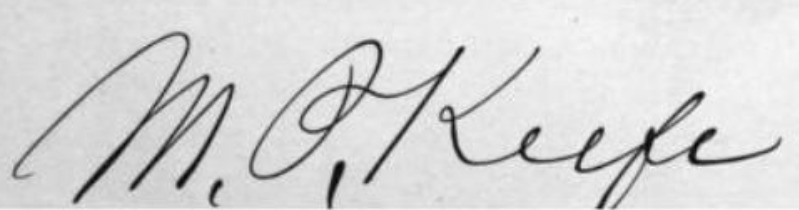
Signature of: moses patrick keefe